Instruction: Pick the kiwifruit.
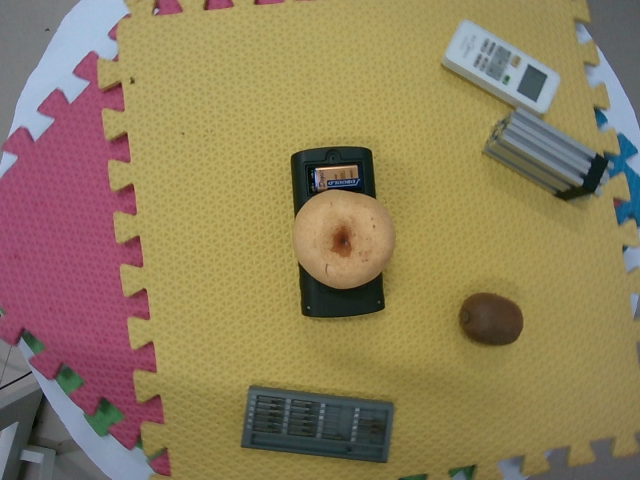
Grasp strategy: vertical